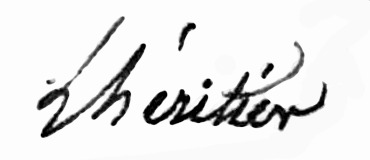
Signature of: lhéritier